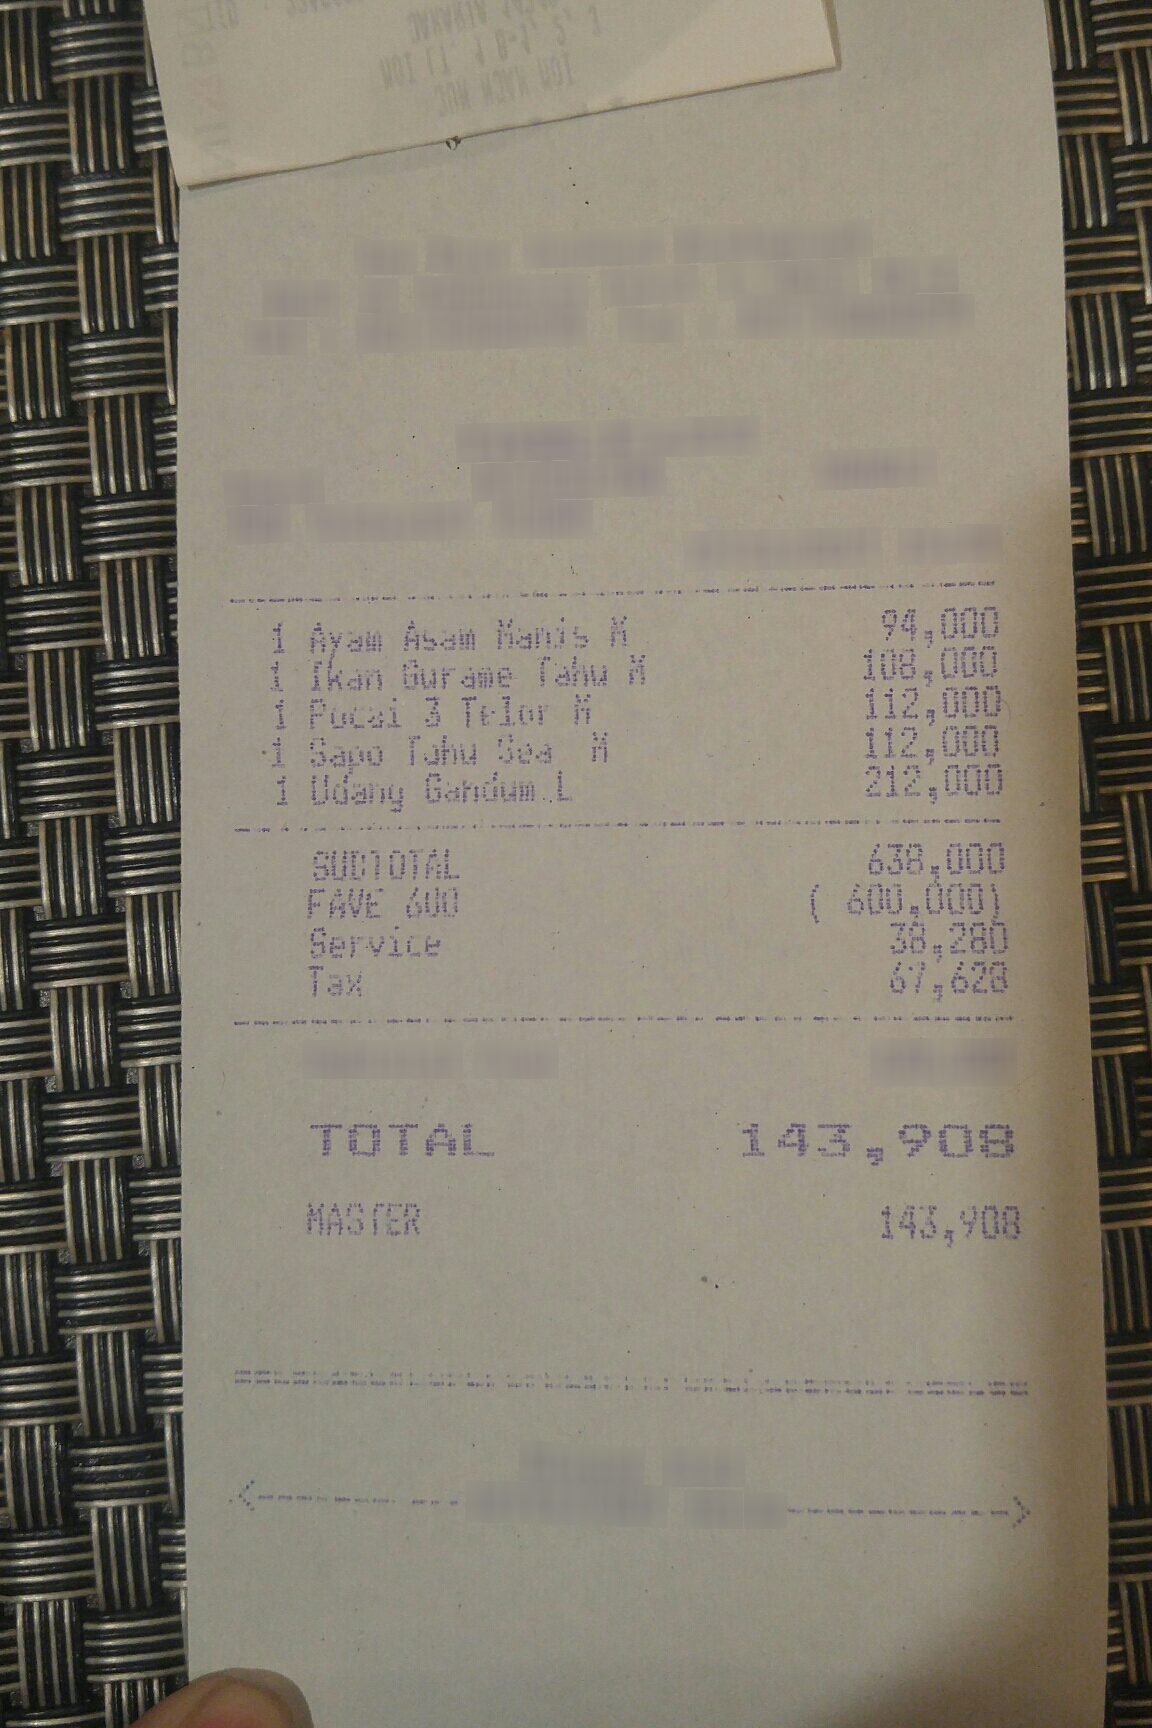
Number of items: 5
Subtotal: 638,000
Service charge: 38,280
Tax: 67,628
Total: 143,908
OCR text regions:
text: 1
text: Ayam
text: Asam
text: Manis
text: M
text: 94,000
text: 1
text: Ikan
text: Gurame
text: Tahu
text: M
text: 108,000
text: 1
text: Pocai
text: 3 Telor
text: M
text: 112,000
text: 1
text: Sapo
text: Tohu
text: Sea
text: M
text: 112,000
text: 1
text: Udang
text: Gandum L
text: 212,000
text: SUDTOTAL
text: 638,000
text: FAVE
text: 600
text: (
text: 600,000)
text: Service
text: 38,280
text: Tax
text: 67,628
text: TOTAL
text: 143,908
text: MASTER
text: 143,908